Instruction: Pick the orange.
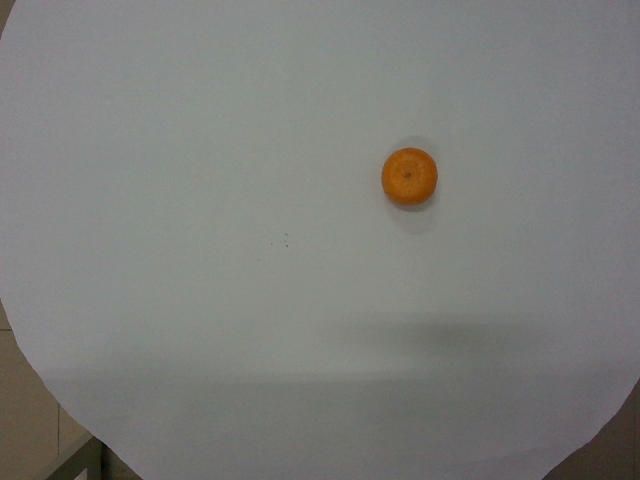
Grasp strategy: vertical